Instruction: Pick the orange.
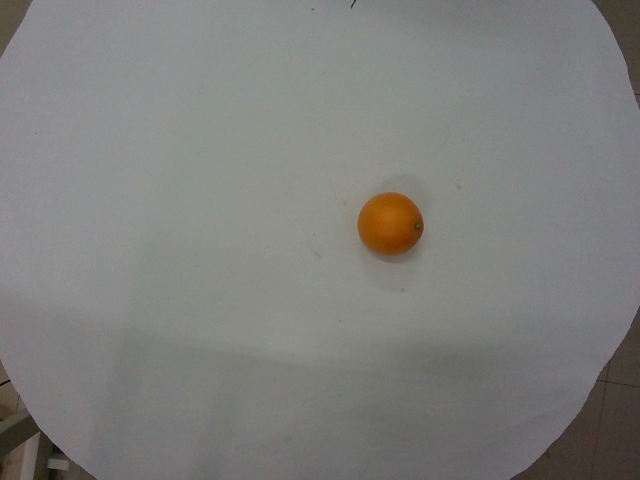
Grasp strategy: vertical